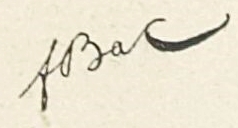
Signature of: ferdinand bac